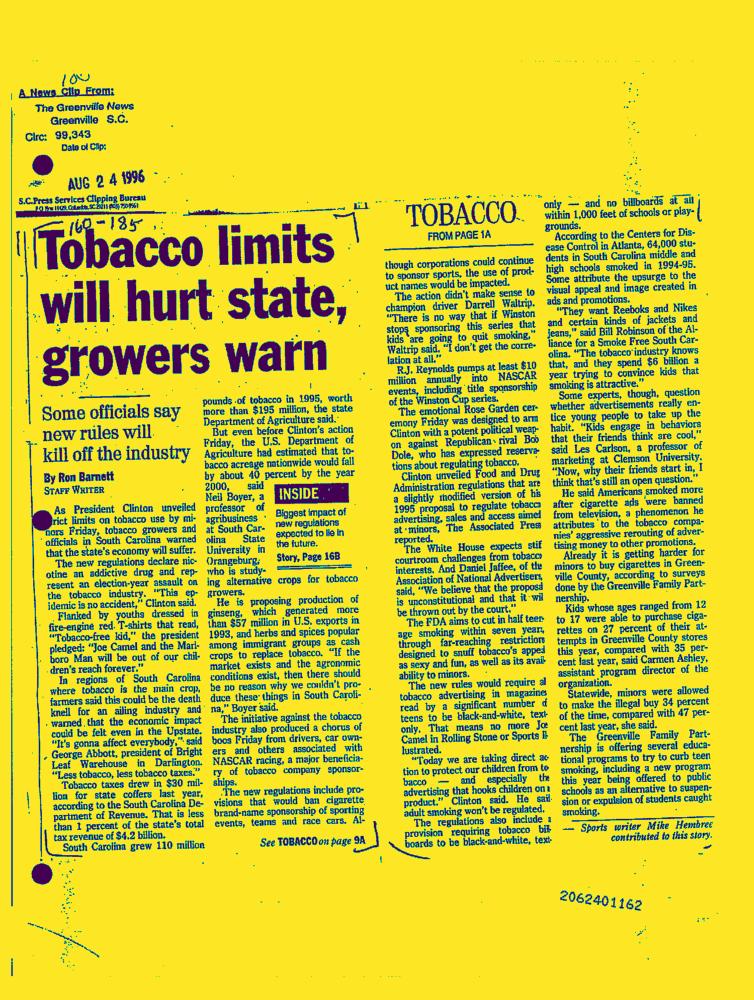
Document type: News-Article